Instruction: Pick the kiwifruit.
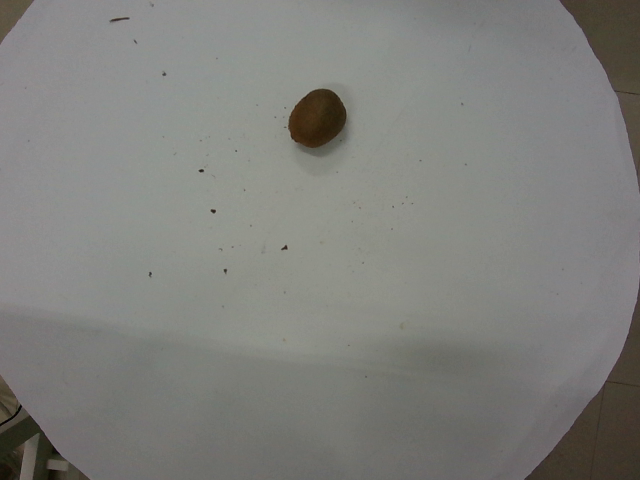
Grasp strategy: vertical